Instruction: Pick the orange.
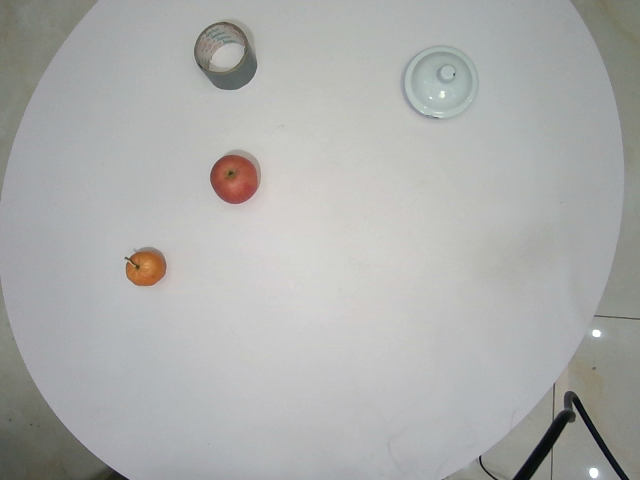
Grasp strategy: vertical